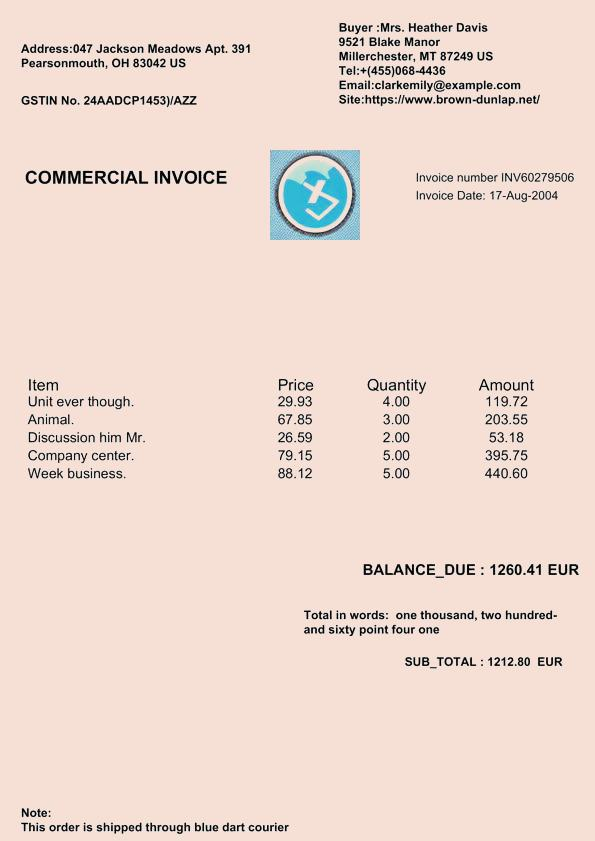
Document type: Invoice